Question: What was observed in the imaging?
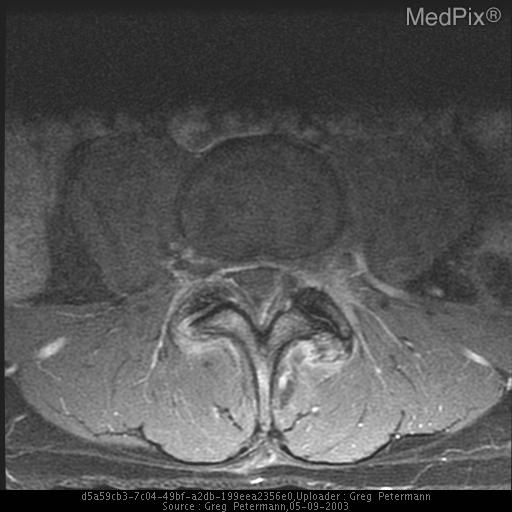
Answer: The imaging shows non enhancing cystic lesion, hypointense signal on T1 and hyperintense on T2 adjacent to a degenerative facet multiple MRI images showing nonenhancing cystic mass adjacent to degenerative facets.